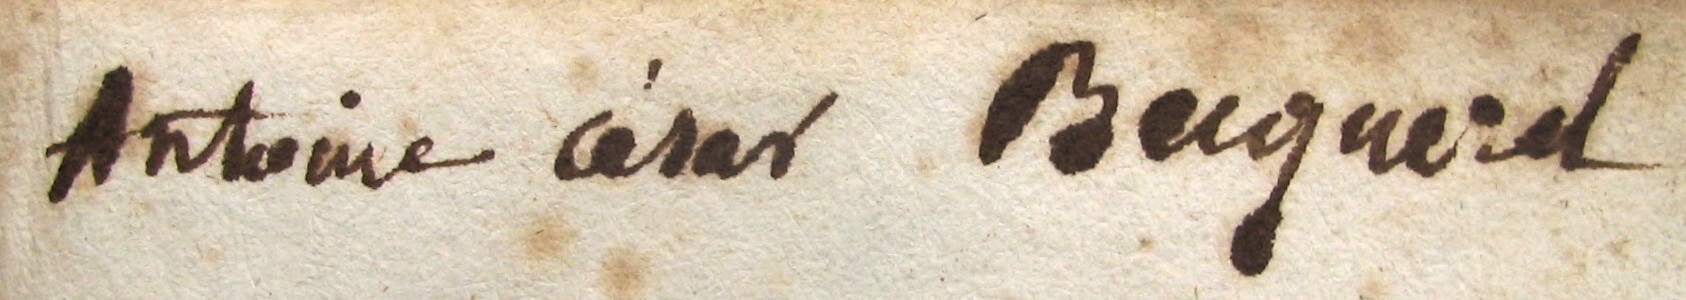
Signature of: antoine césar becquerel